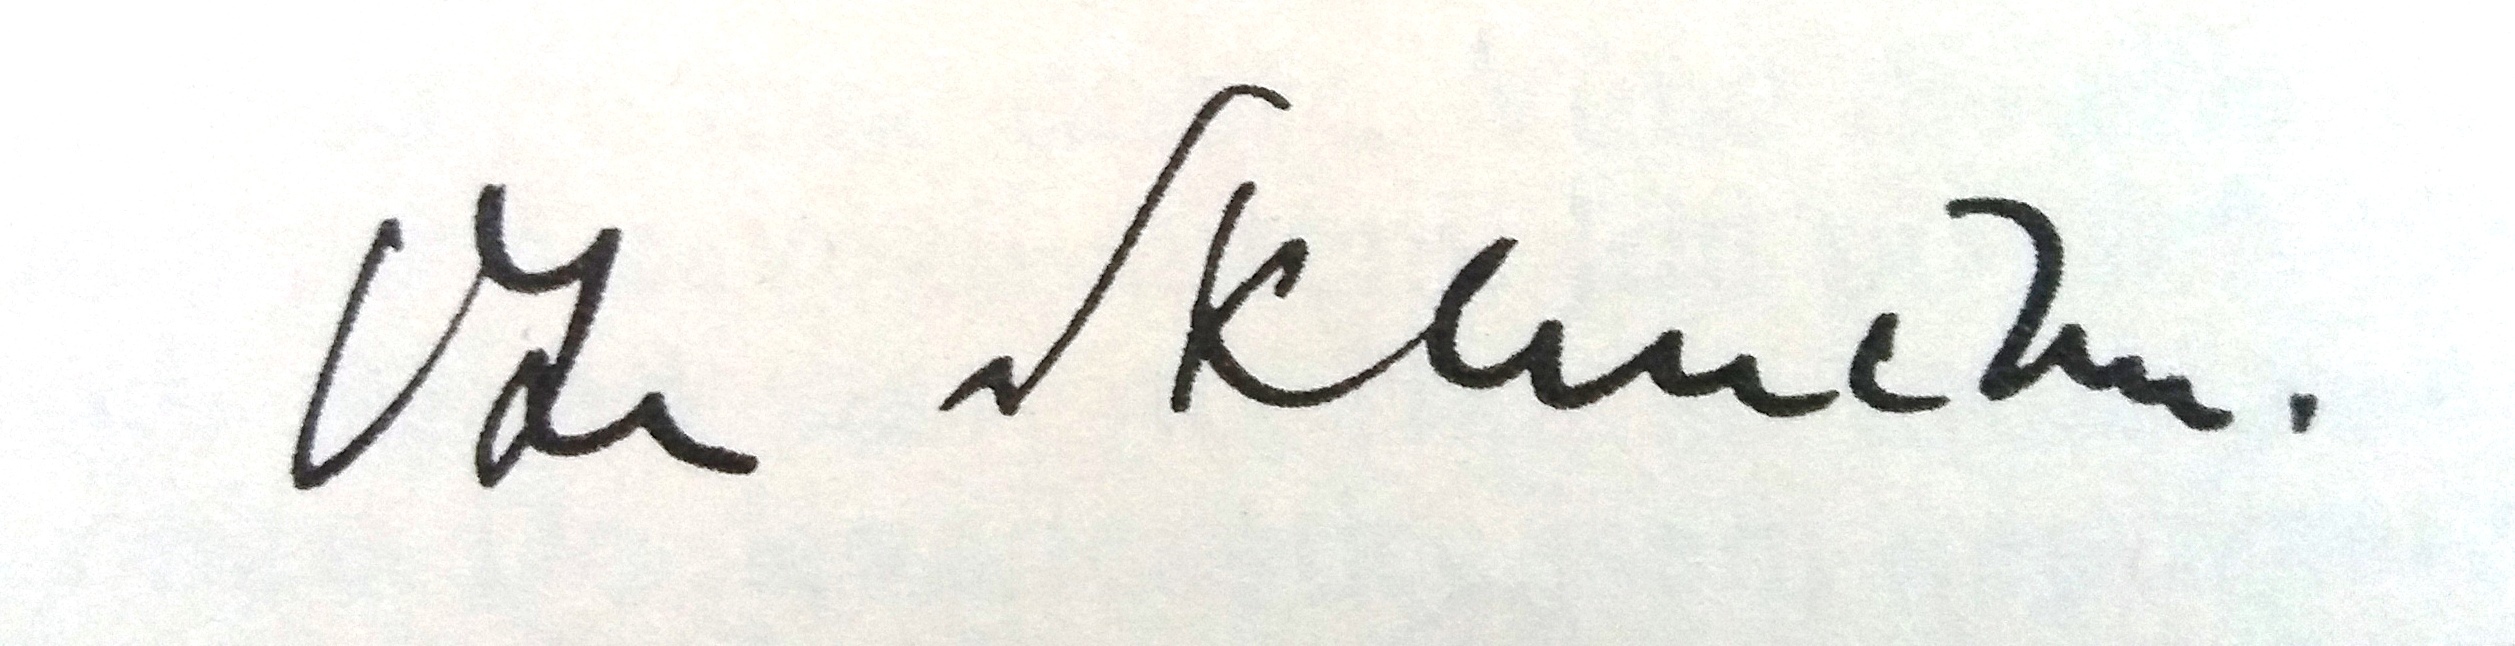
Signature of: ota sklenčka